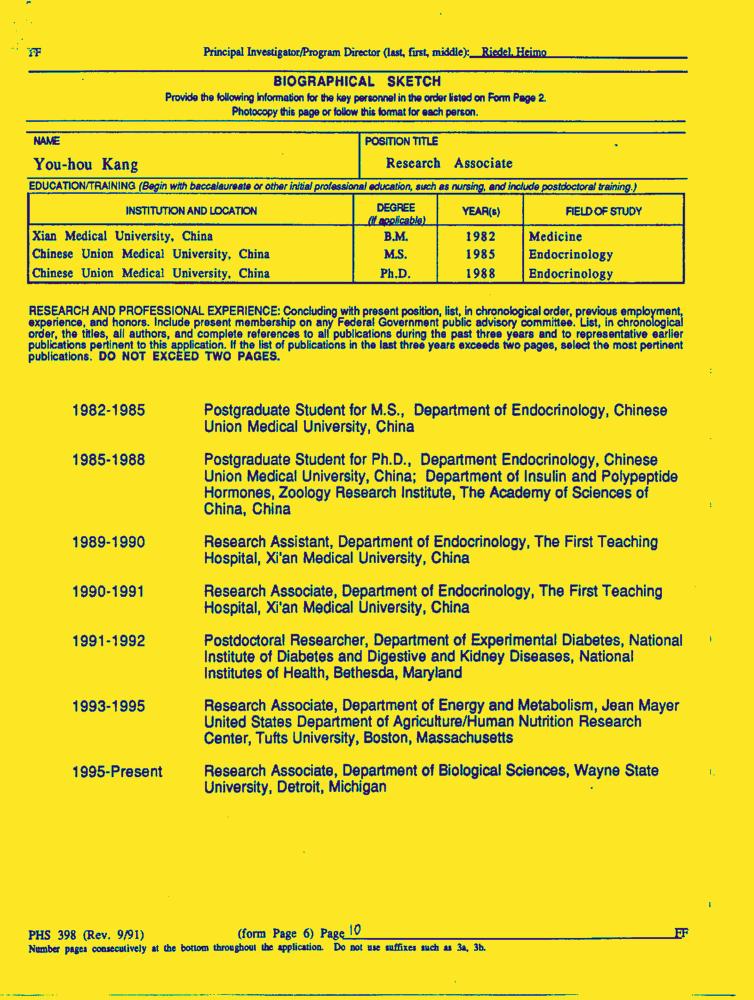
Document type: Resume-Doc